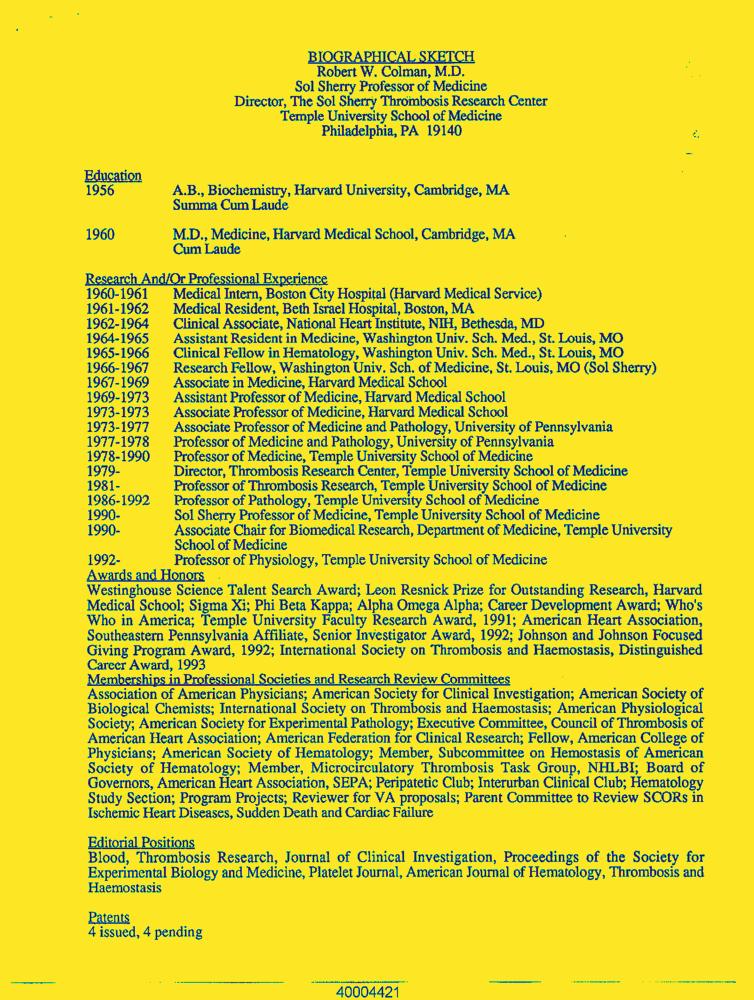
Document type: Resume-Doc